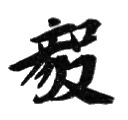
Signature of: inukai tsuyoshi